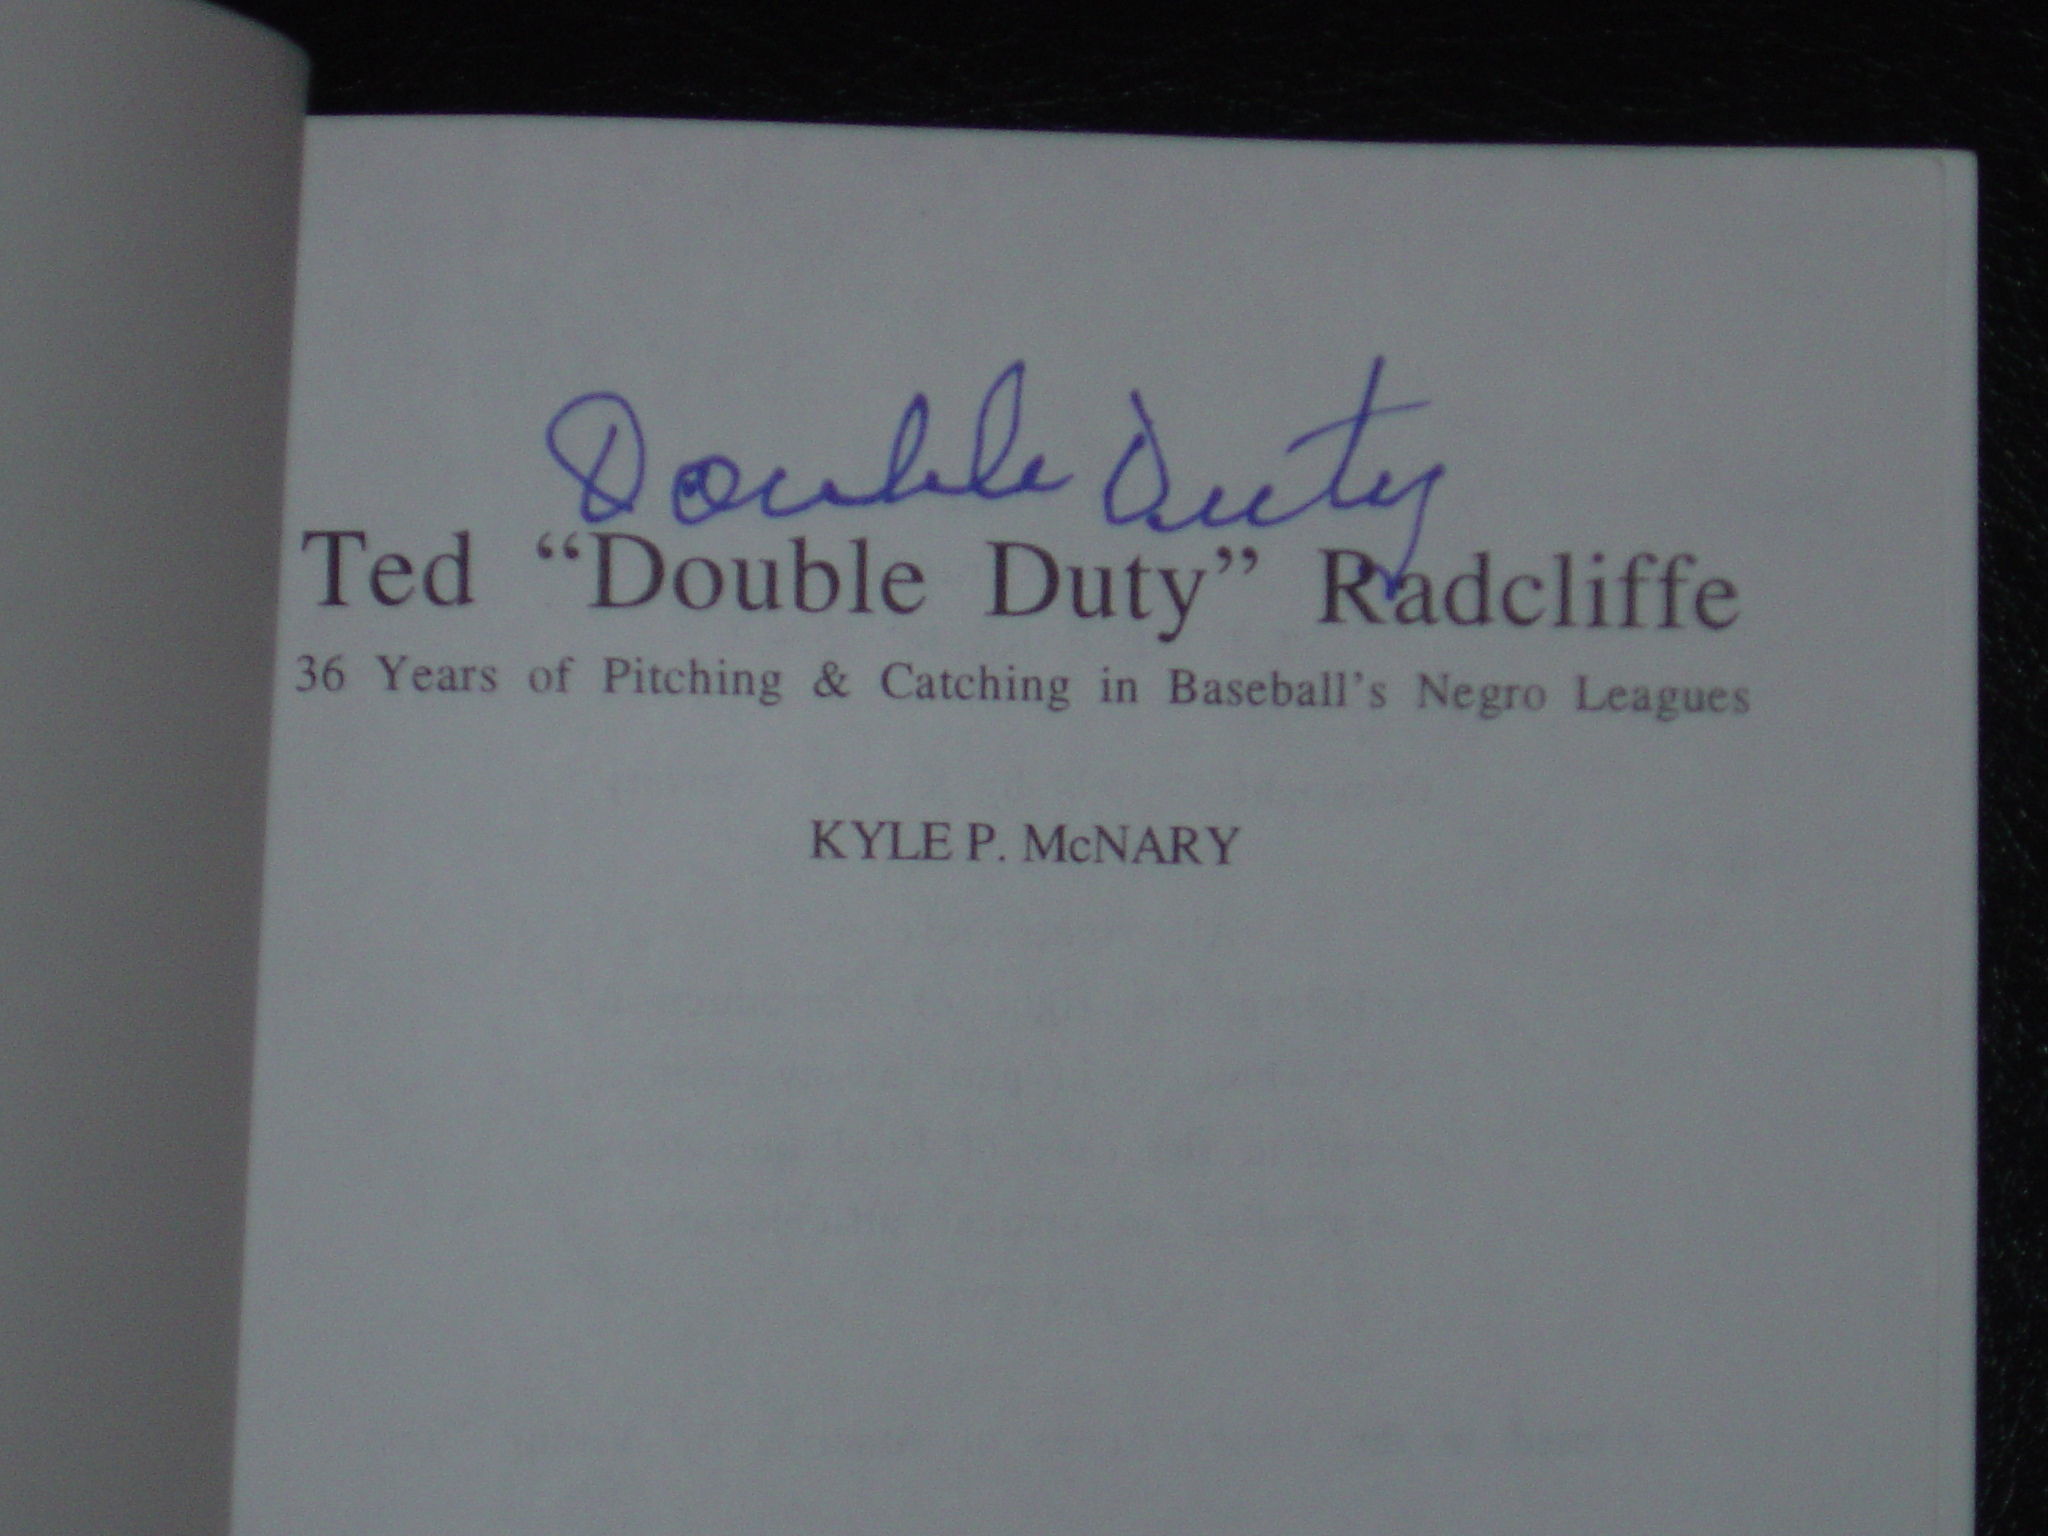
Signature of: ted radcliffe